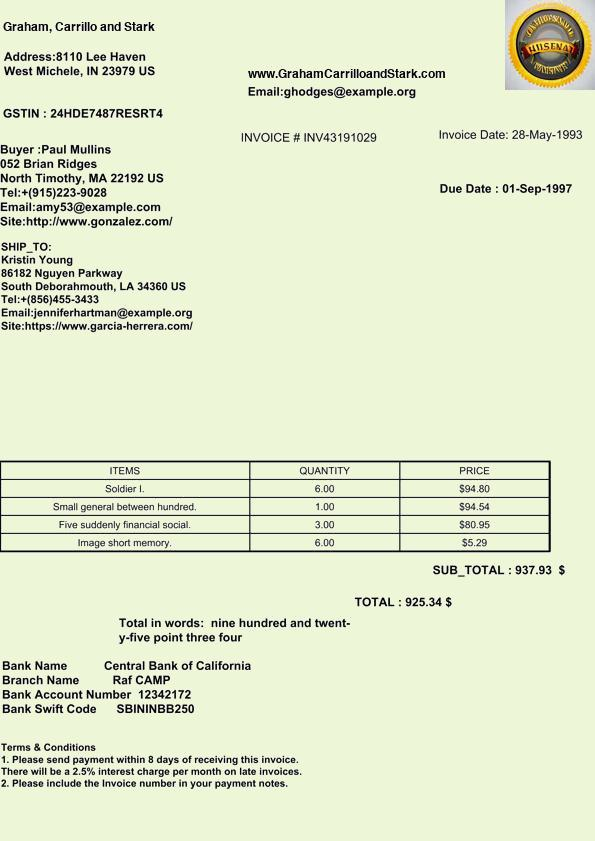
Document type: Invoice